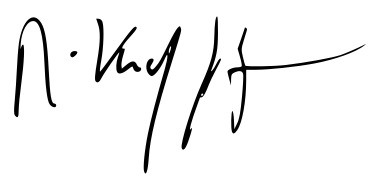
Signature of: maurice krafft